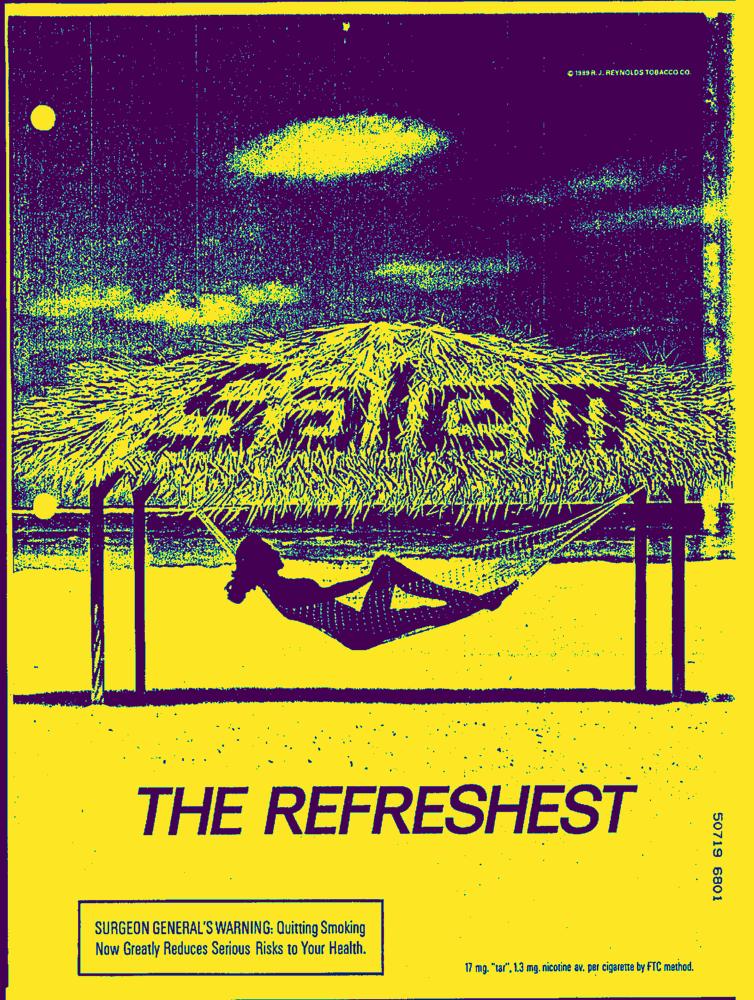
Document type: AD